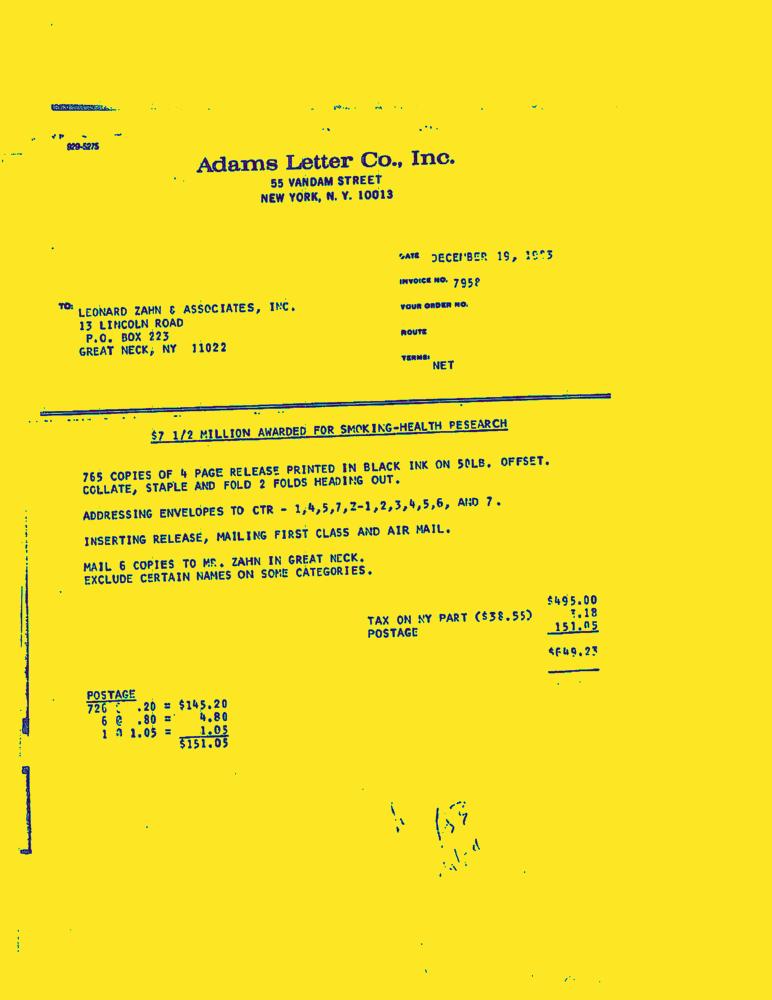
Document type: Invoice-Doc